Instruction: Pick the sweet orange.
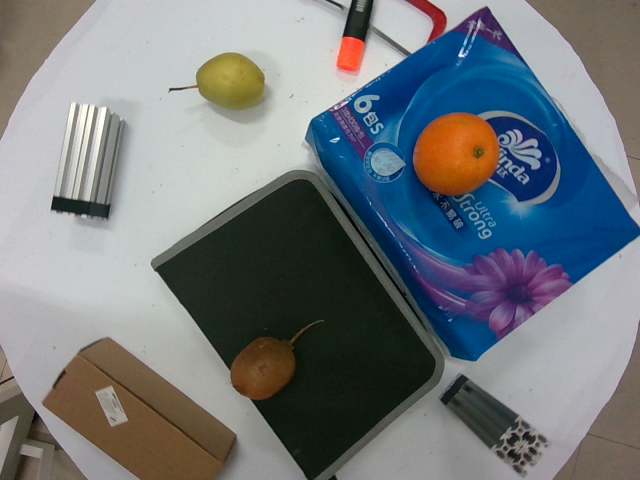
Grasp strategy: vertical